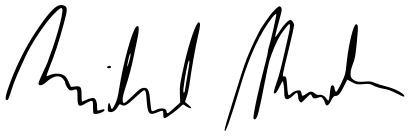
Signature of: michael kocáb